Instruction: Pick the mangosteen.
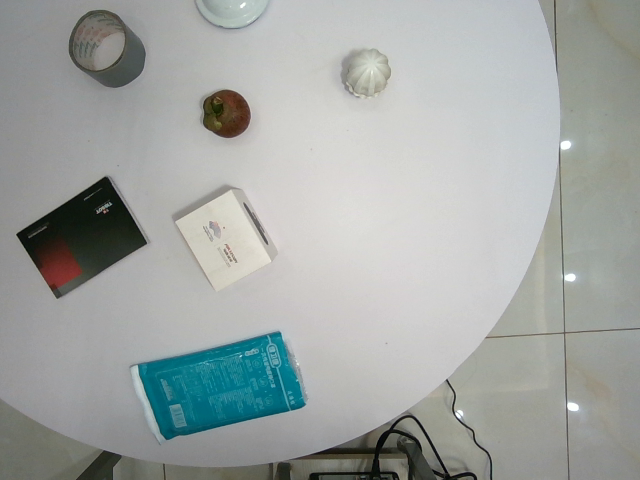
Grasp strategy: vertical